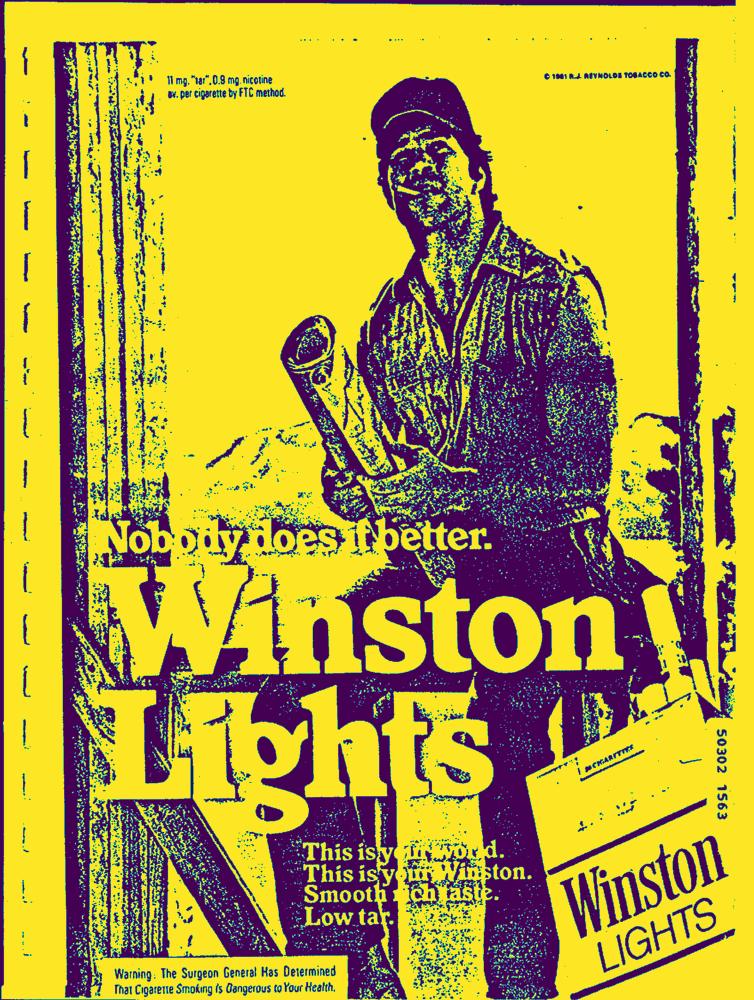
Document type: AD